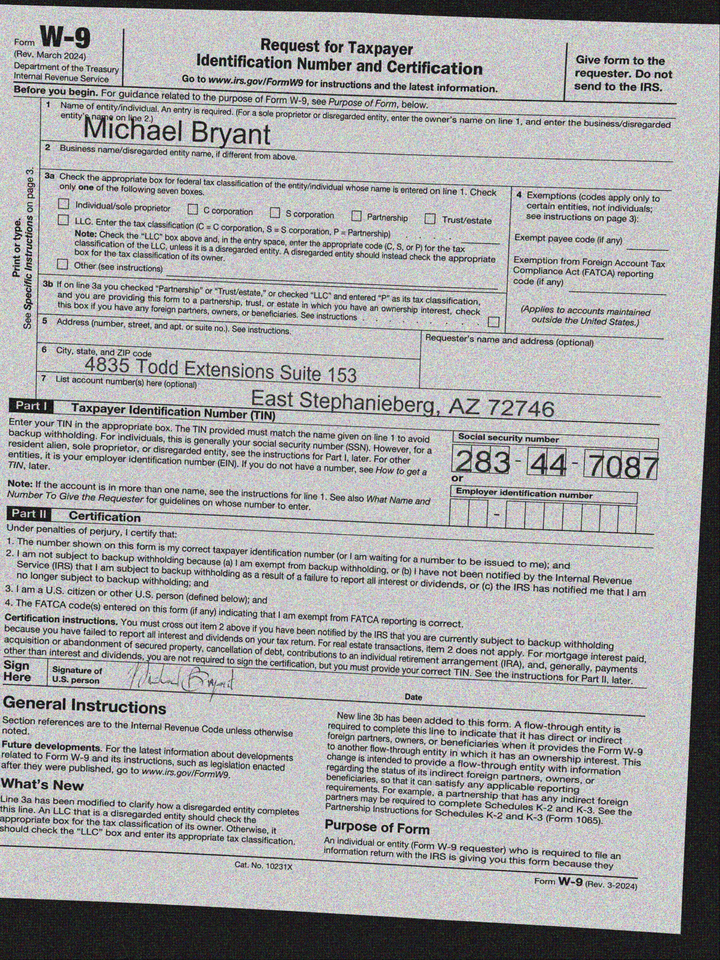
adr1: 4835 Todd Extensions Suite 153
adr2: East Stephanieberg, AZ 72746
cbx: no
ssn: 283447087
enm: Michael Bryant